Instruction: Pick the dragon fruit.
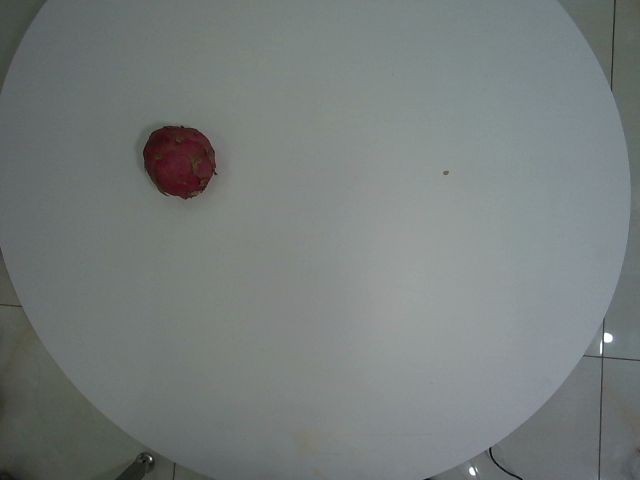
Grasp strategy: vertical